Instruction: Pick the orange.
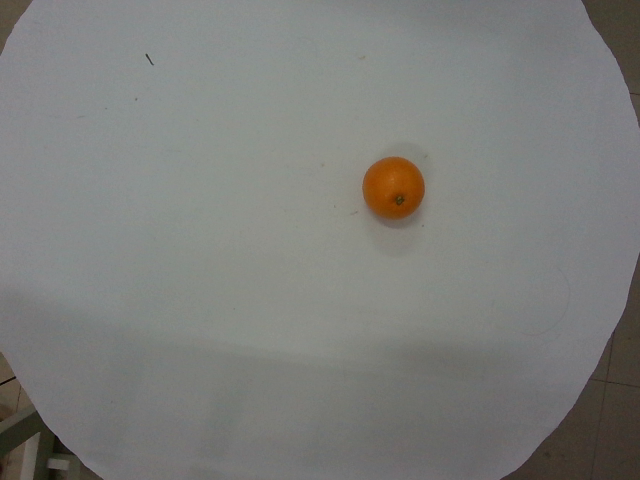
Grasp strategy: vertical